Question: What could the diagnosis suggest?
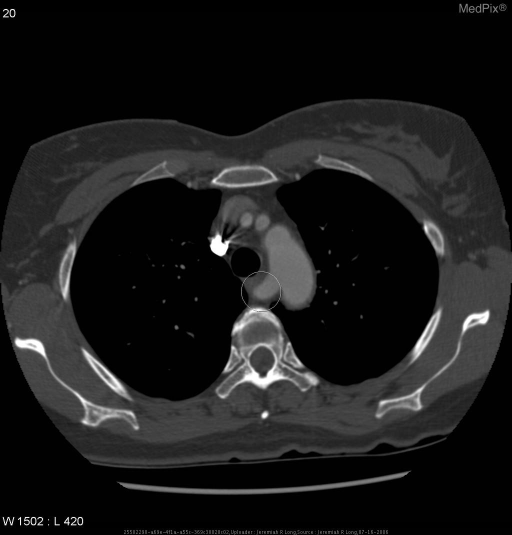
Answer: The possible diagnosis includes Aberrant right subclavian artery.